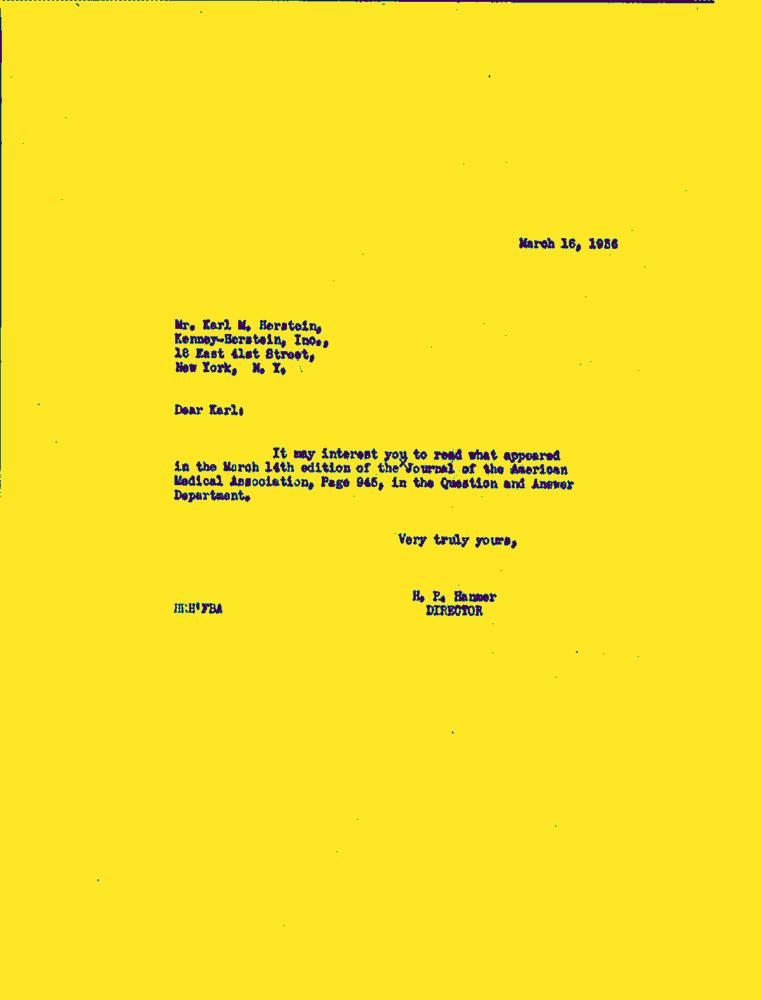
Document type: Letter-Doc